Question: Talk about the condition:
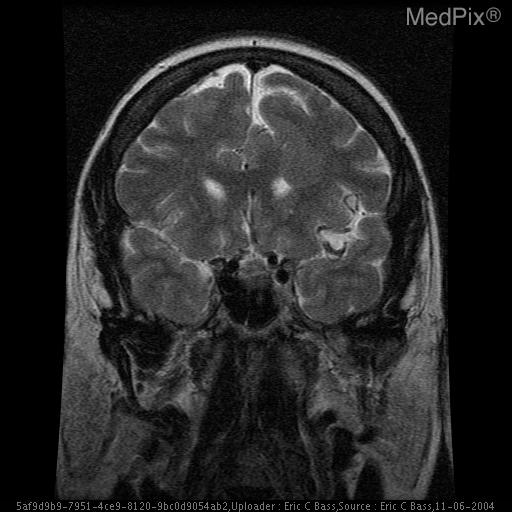
Answer: The disease is discussed as: Gray matter heterotopias are collections of normal neurons in abnormal locations.  They result from an arrest of the normal outward radial migration of neurons.  Therefore, one could say that all neuronal migration anomalies are heterotopias.  However, the term heterotopia is restricted in its use to neurons that lie either in the subependymal region or within the cerebral hemispheric white matter.

Symptomatic patients with gray matter heterotopias almost always present with a seizure disorder.  Developmental delay may be present if the arrest of neuronal migration has been extremely severe or if associated anomalies are present.  MR is extremely sensitive to the presence of heterotopias; therefore, incidental heterotopias are now occasionally identified in patients who are minimally symptomatic or asymptomatic.

Three major forms of heterotopic gray matter have been described:  subependymal nodules (Films .1 and .2); deep white matter nodules (Films .3 and .4); and deep bands of gray matter (band heterotopia) embedded in the white matter.  Films .5 and .6 show a band heterotopia in which a circumferential band of ectopic neurons sits within the cerebral hemisphere.  Normal white matter tracts separate this band from the lateral ventricles and from the overlying cortex.  Because they are very symmetric, band heterotopias are often overlooked by inexperienced imagers.  A high index of suspicion is necessary to make the diagnosis.